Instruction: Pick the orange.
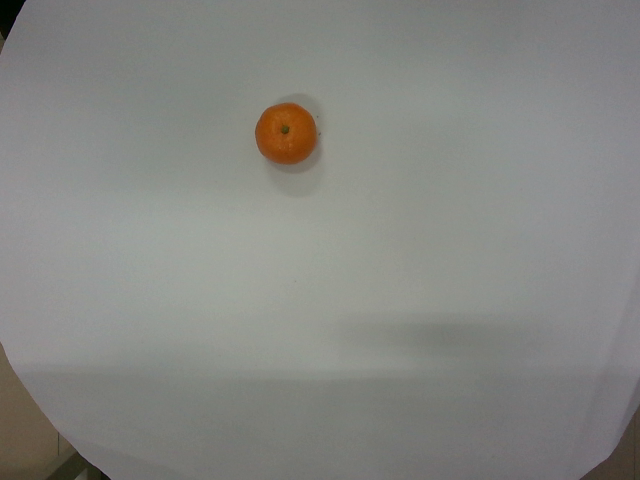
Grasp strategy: vertical